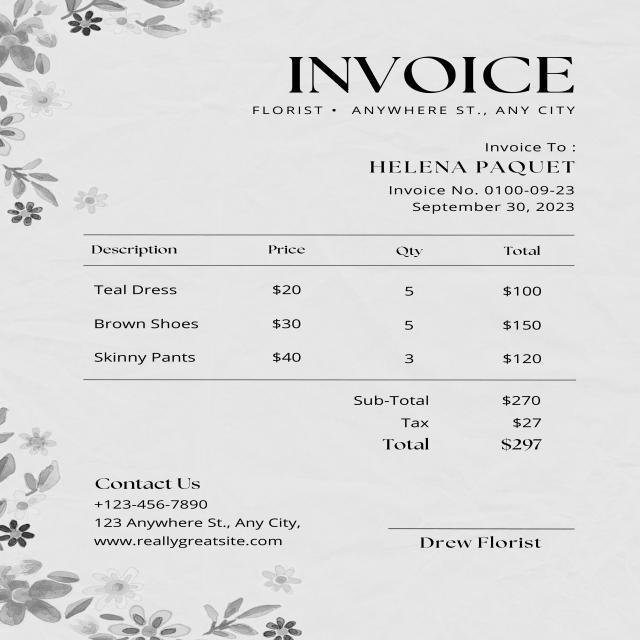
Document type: Invoice